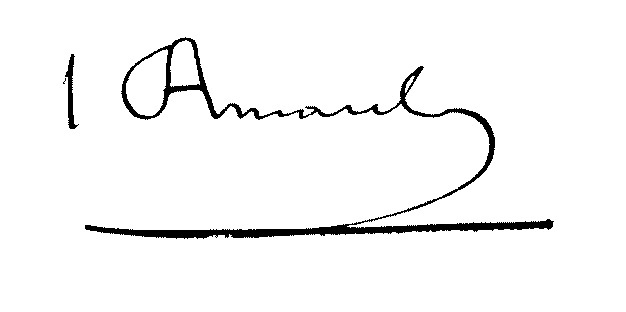
Signature of: lucien arnault